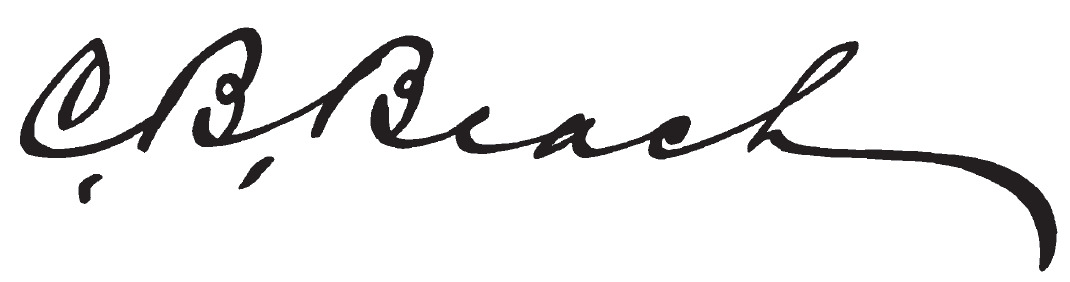
Signature of: clifton b beach